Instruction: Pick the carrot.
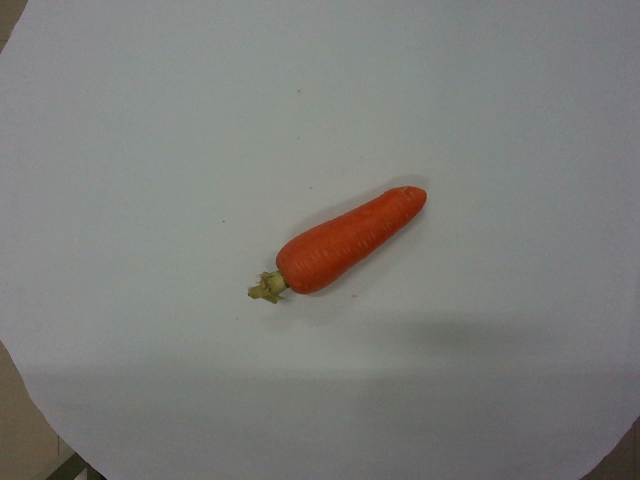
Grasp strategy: vertical